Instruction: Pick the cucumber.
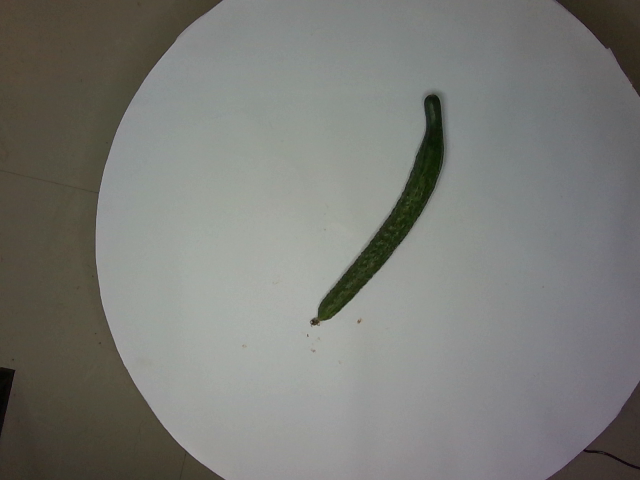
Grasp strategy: vertical